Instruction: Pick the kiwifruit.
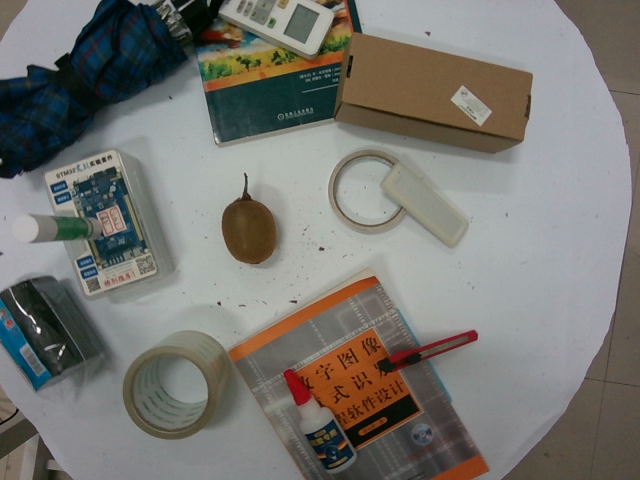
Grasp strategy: vertical